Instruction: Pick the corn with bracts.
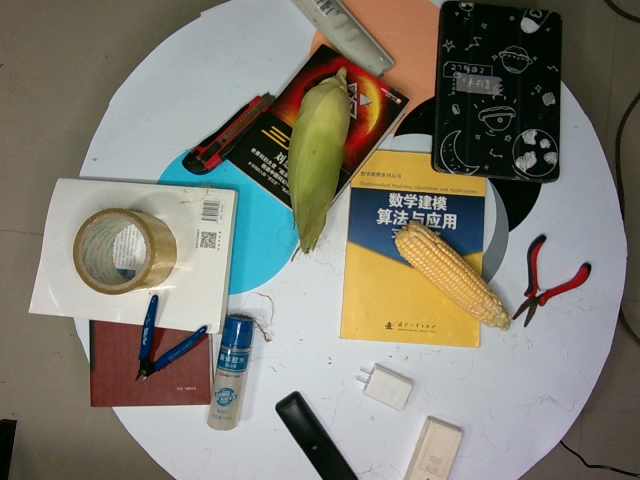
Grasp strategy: vertical